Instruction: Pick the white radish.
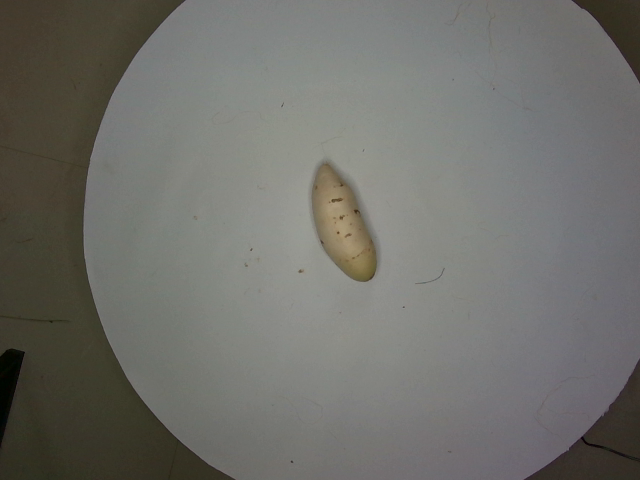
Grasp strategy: vertical